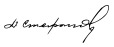
Signature of: dimitar stefanov